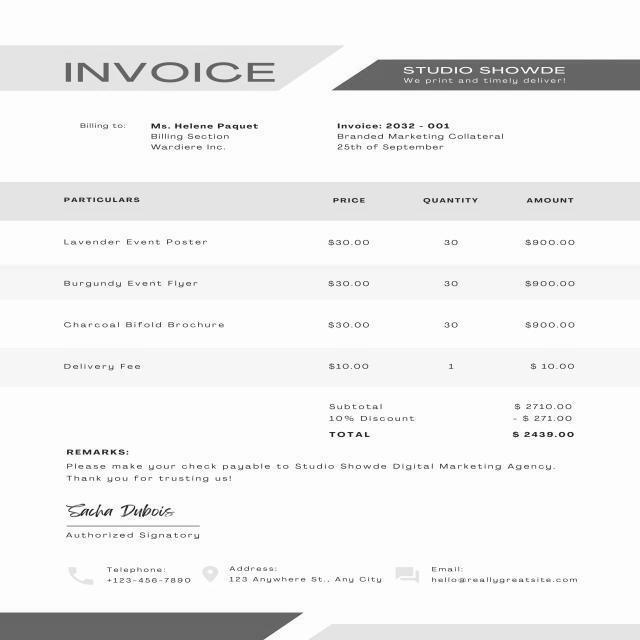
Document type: Invoice